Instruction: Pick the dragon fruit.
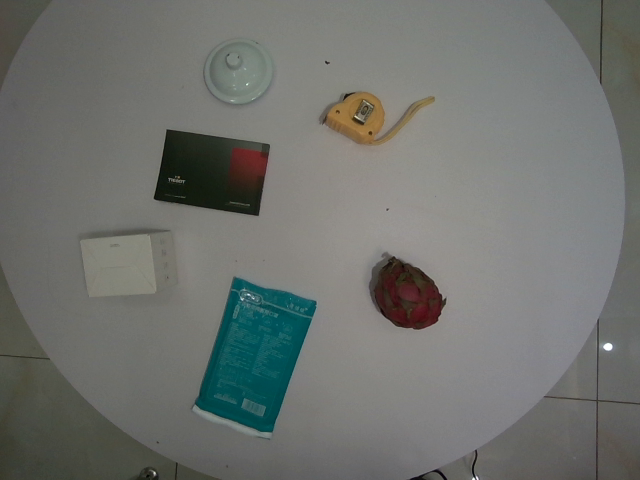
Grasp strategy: vertical